Question: How is the property described in the document?
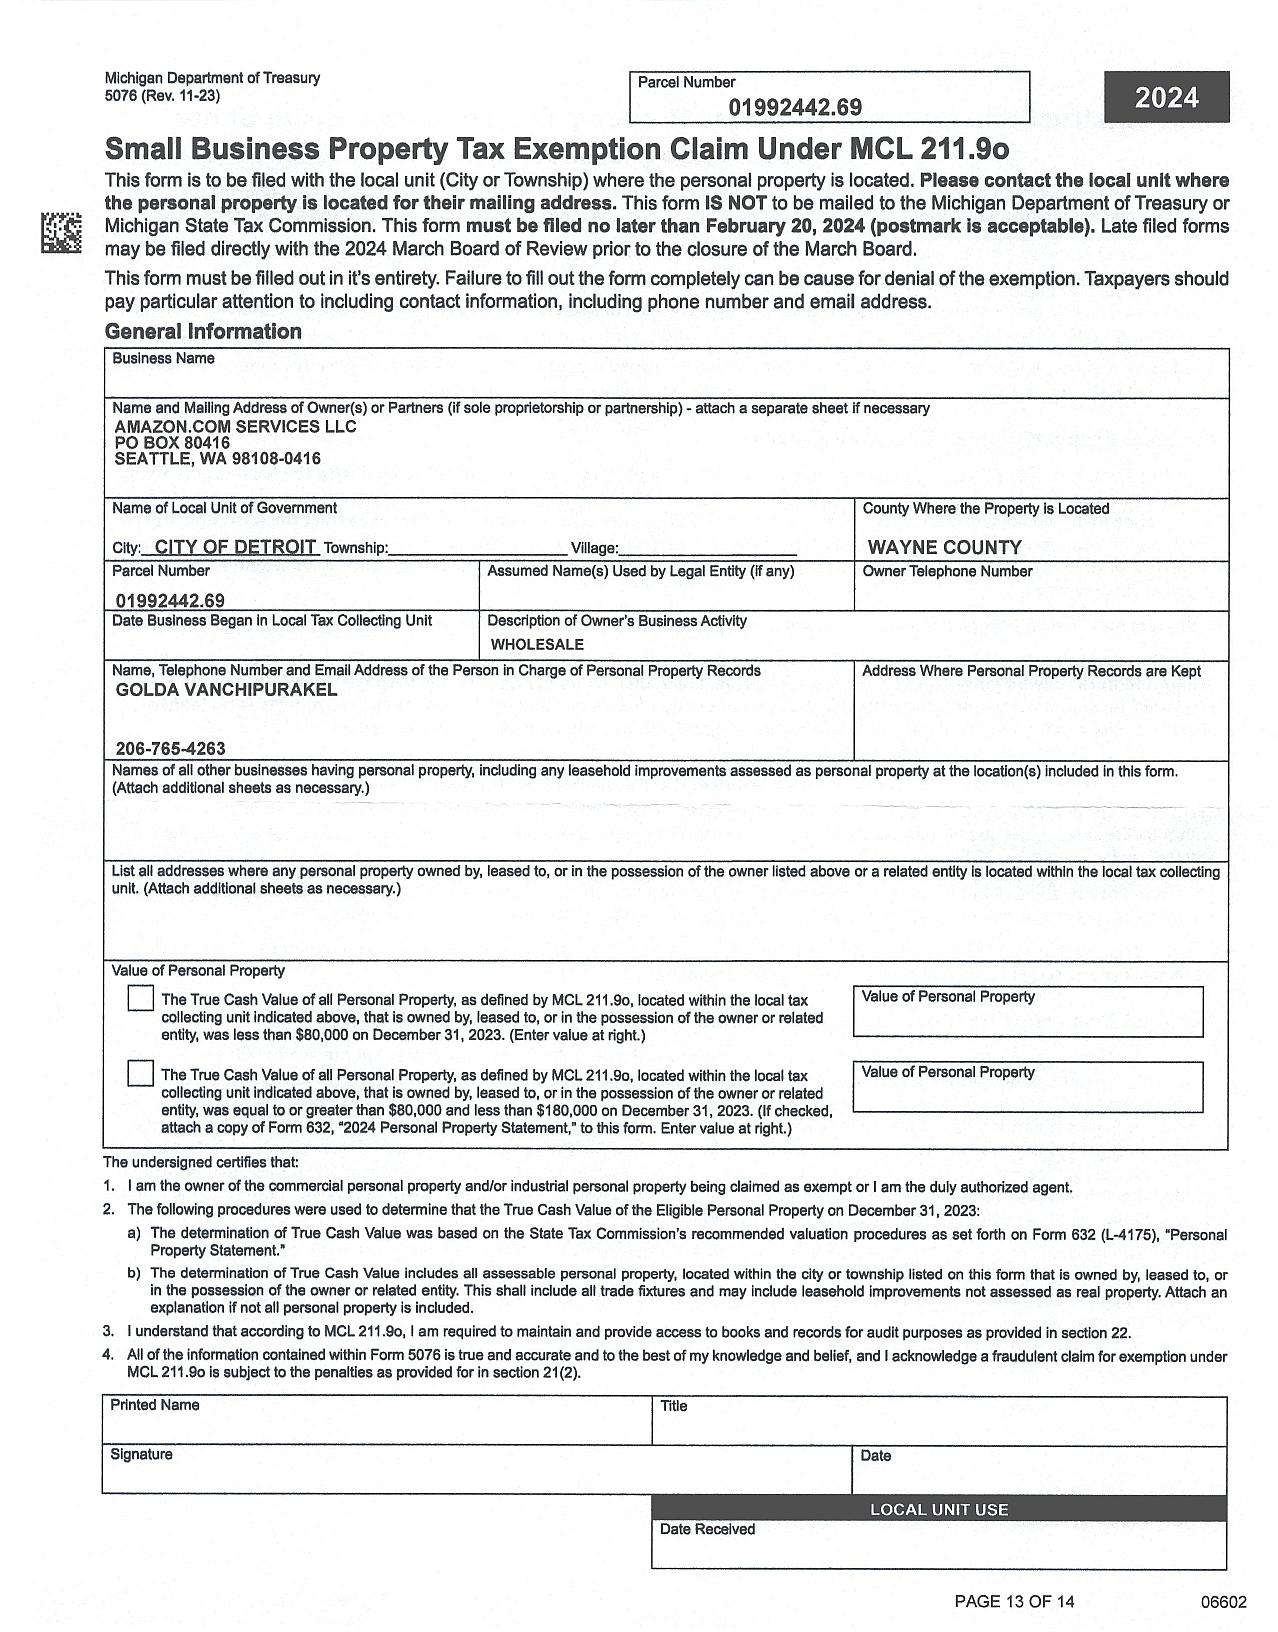
Answer: "WHOLESALE"